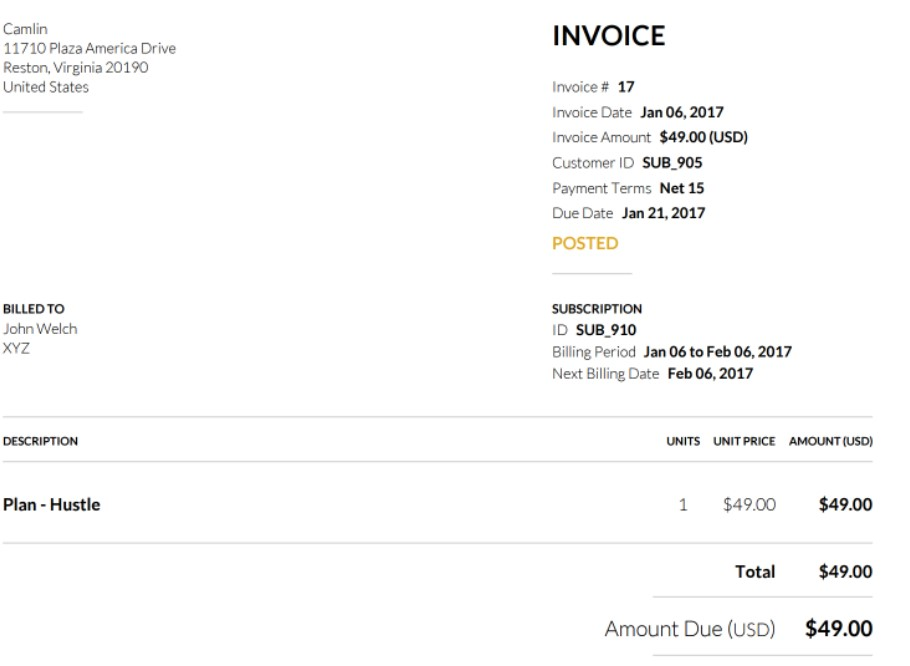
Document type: Invoice